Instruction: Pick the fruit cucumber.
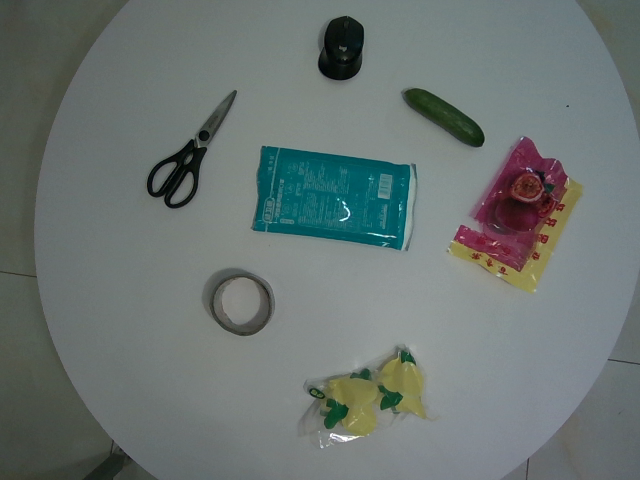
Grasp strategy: vertical